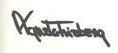
Signature of: agneta frieberg